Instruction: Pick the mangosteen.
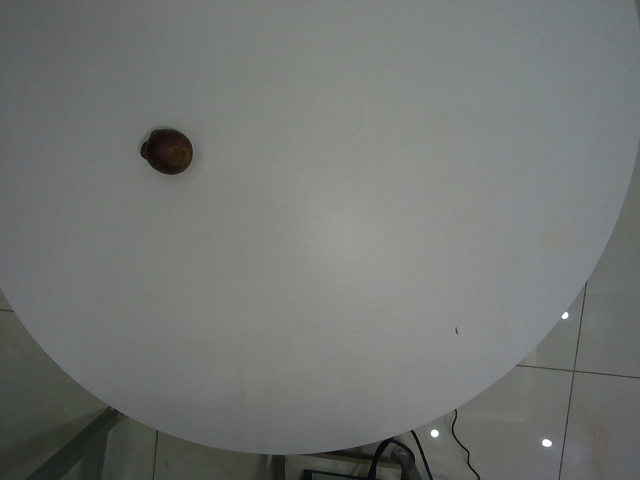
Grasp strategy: vertical